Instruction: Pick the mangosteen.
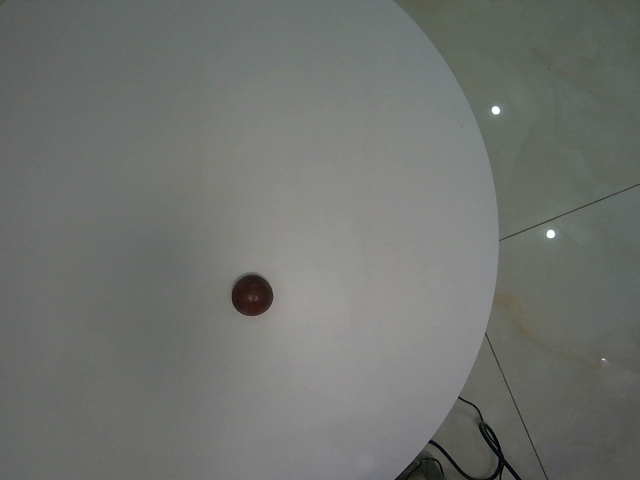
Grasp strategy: vertical